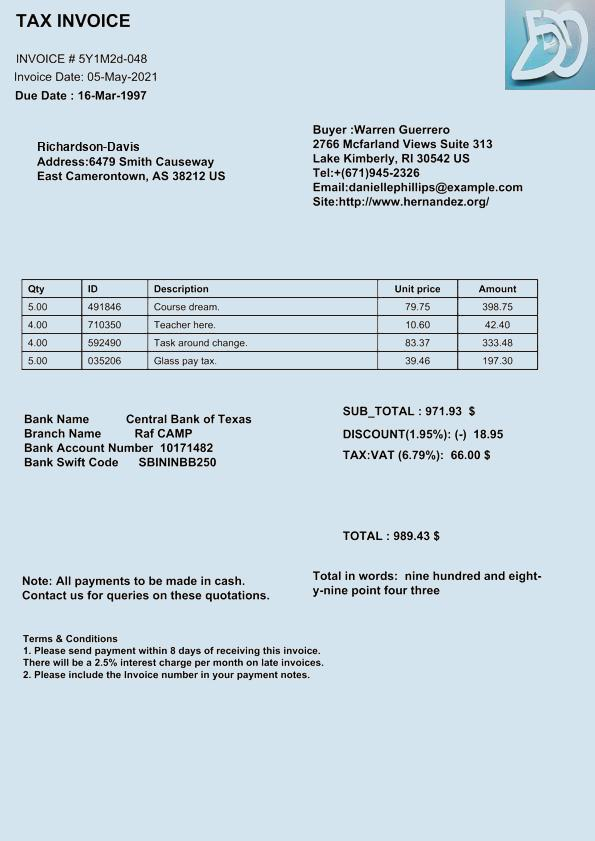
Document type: Invoice